Question: What might the diagnosis be?
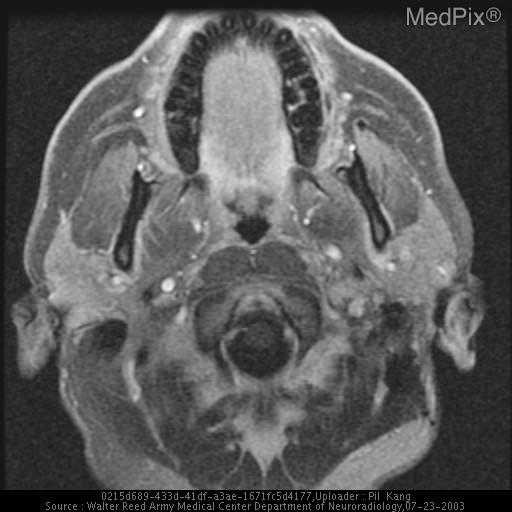
Answer: The possible diagnosis includes Recurrence of paraganglioma
Radiation/surgical changes.